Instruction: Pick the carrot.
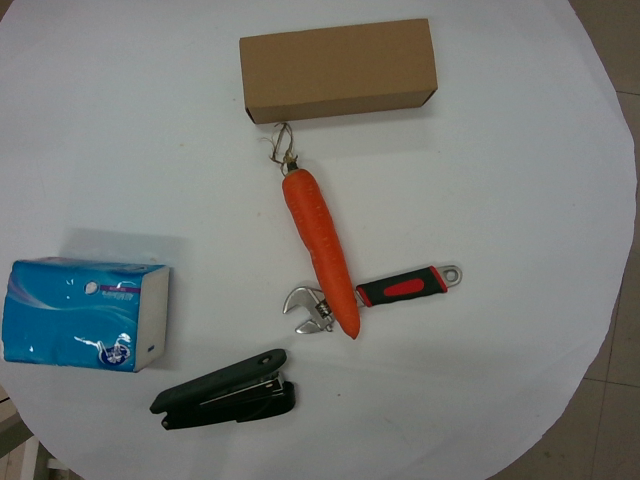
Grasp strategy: vertical